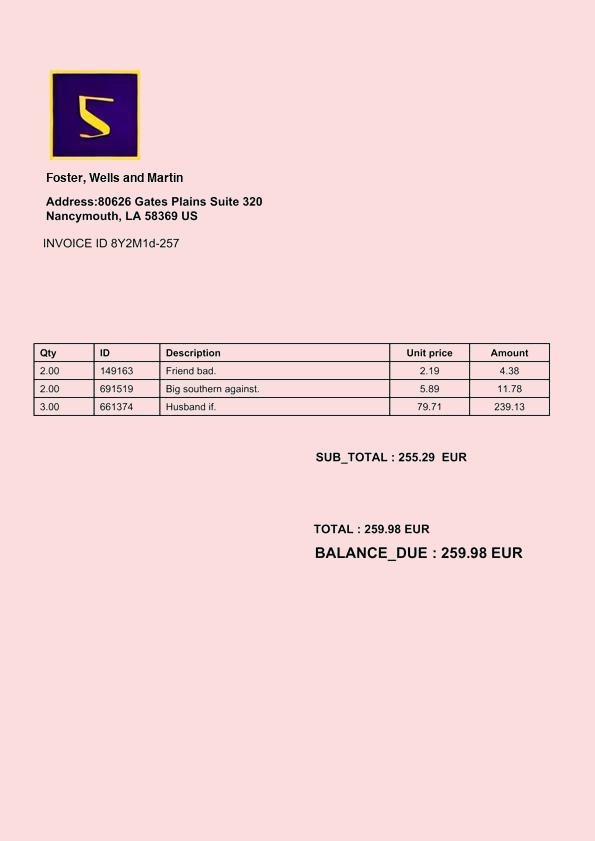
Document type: Invoice